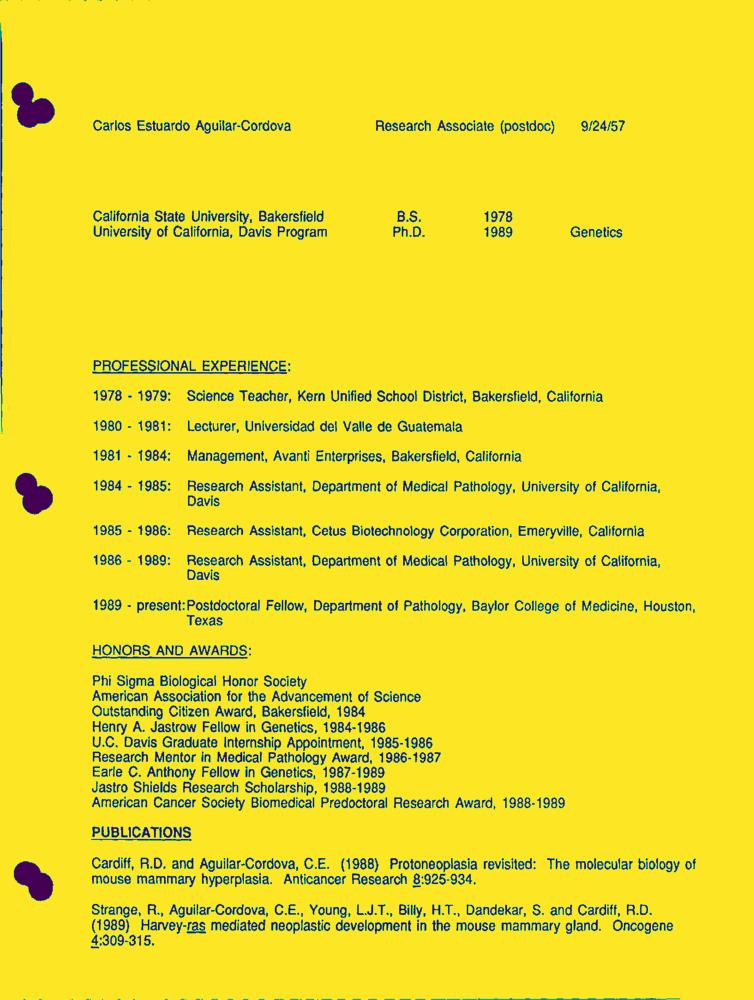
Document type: Resume-Doc